Question: In what way does the history help explain the case?
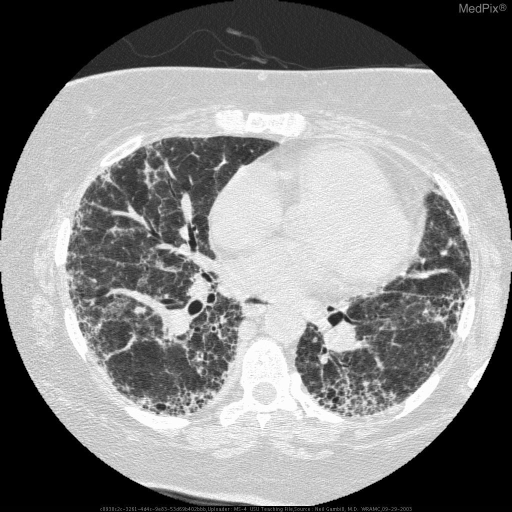
Answer: The patient's history of 55 year old white female with PMH of HTN, CHF, PE, Anti-phoshpolipid antibody syndrome, admitted for 3mo Hx of SOB, acutely worsening over past week, now with O2 saturation of 75% at rest. is key in understanding the case.